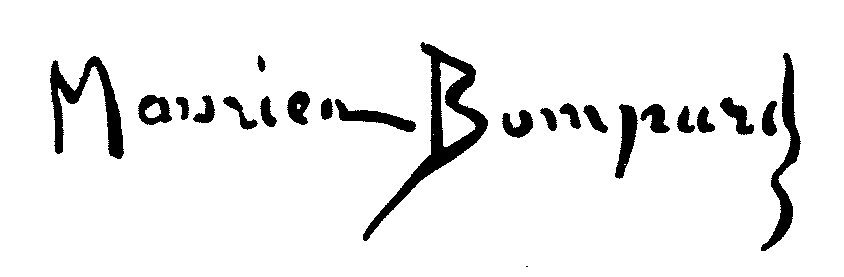
Signature of: maurice bompard